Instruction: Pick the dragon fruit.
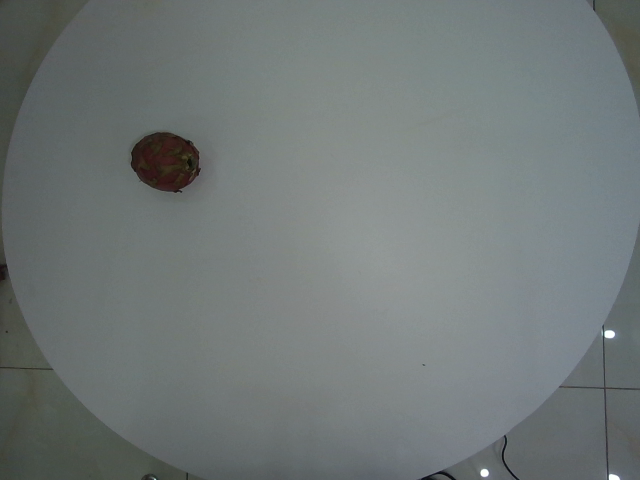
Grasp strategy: vertical